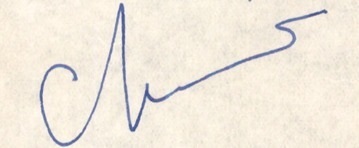
Signature of: claire monis